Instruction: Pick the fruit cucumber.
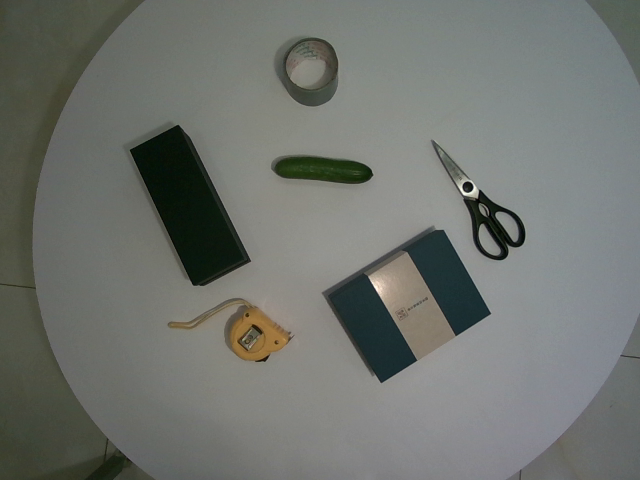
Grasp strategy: vertical